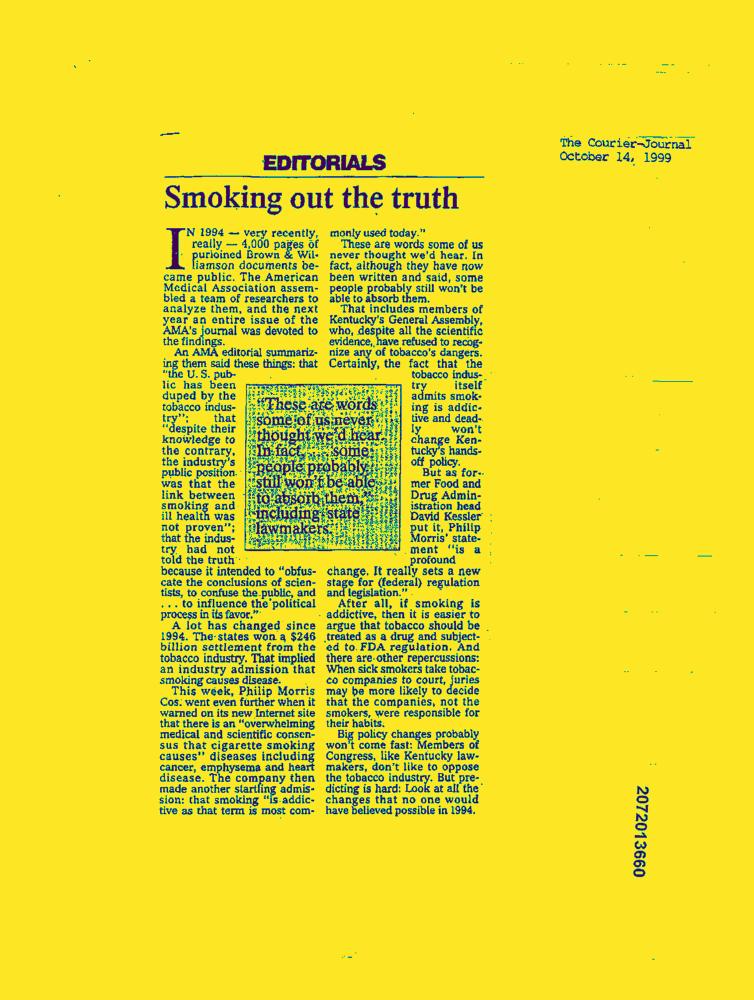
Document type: News-Article